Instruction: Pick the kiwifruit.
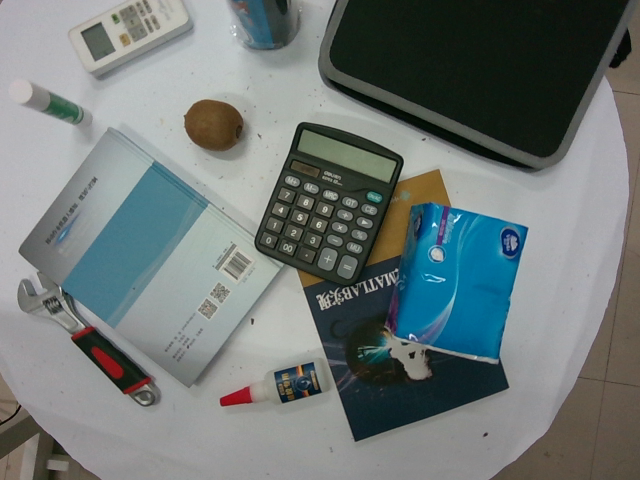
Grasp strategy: vertical